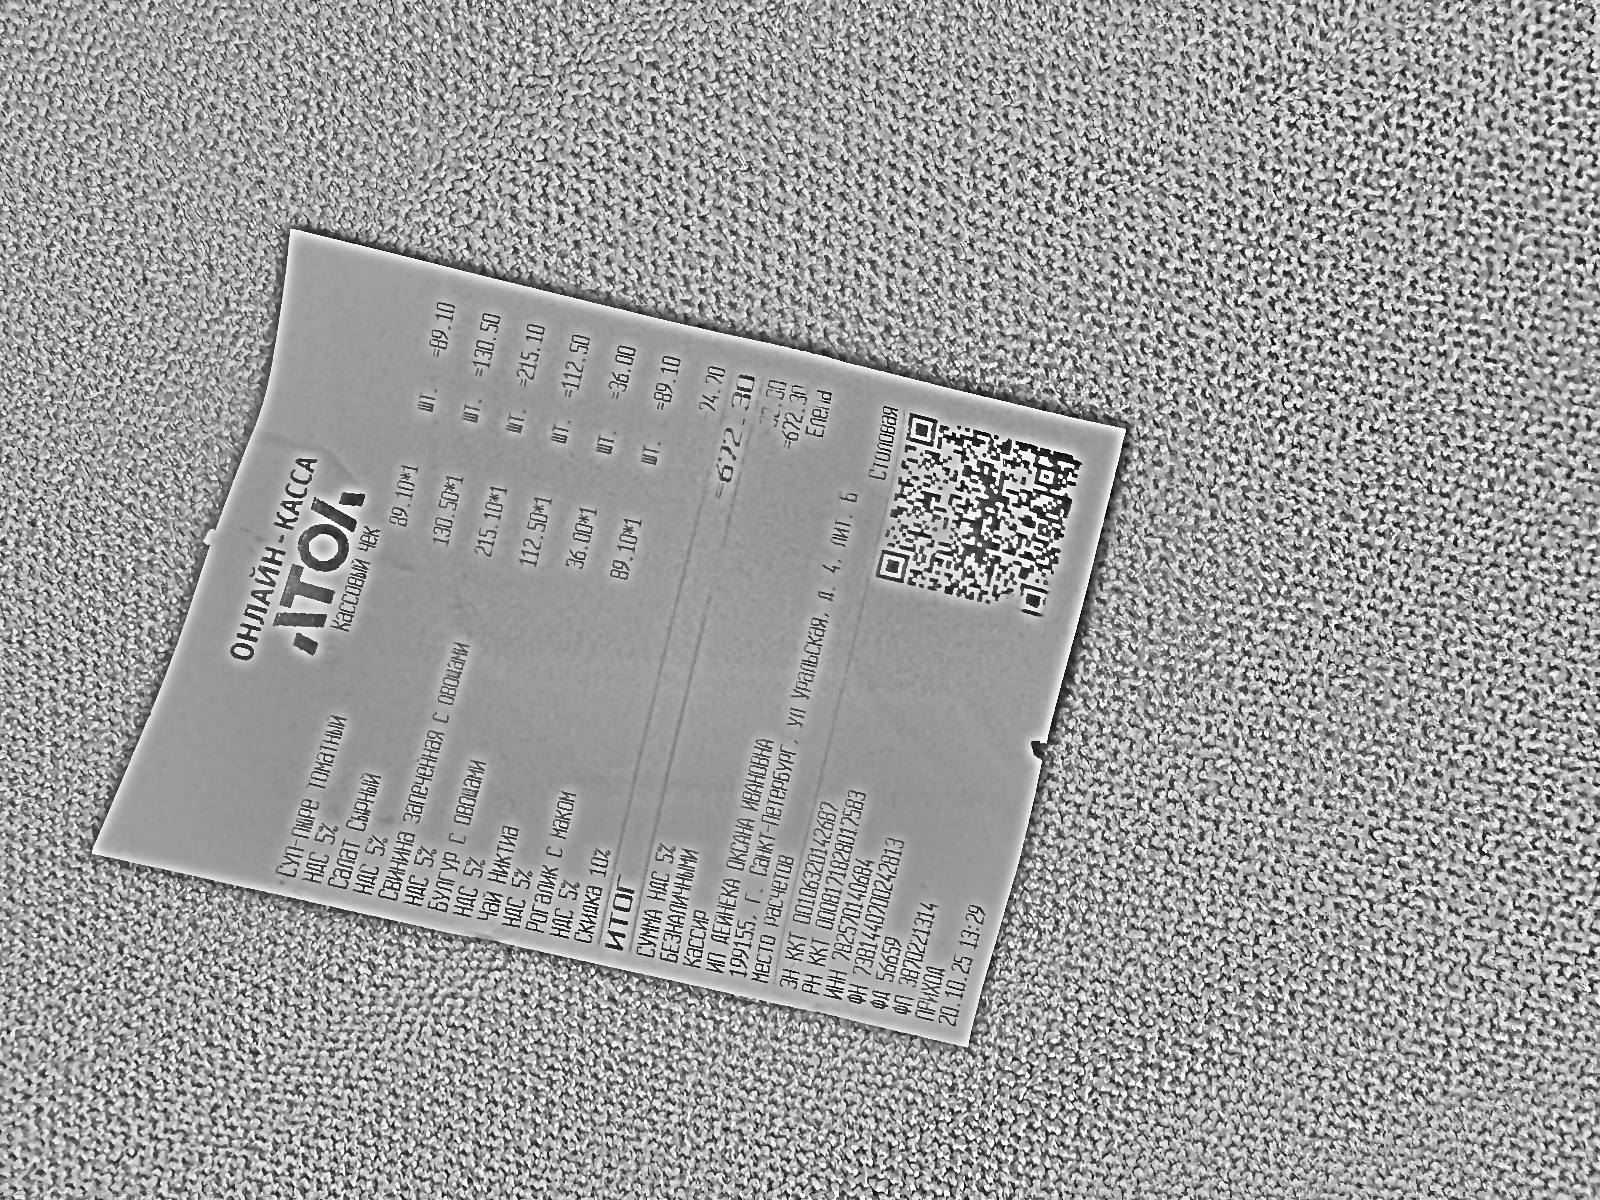
Продавец: ИП ДЕЙНЕКА ОКСАНА ИВАНОВНА
ИНН: 782570140684
Дата: 20.10.25 13:29
Товары: СУП-ПЮРЕ ТОМАТНЫЙ; САЛАТ СЫРНЫЙ; Свинина запеченная с овощами; Булгур с овощами; Чай Никтиа; Рогалик с маком
Количество: 1; 1; 1; 1; 1; 1
Цена: 89.10; 130.50; 215.10; 112.50; 36.00; 89.10
Сумма: 89.10; 130.50; 215.10; 112.50; 36.00; 89.10
Итого: 672.30